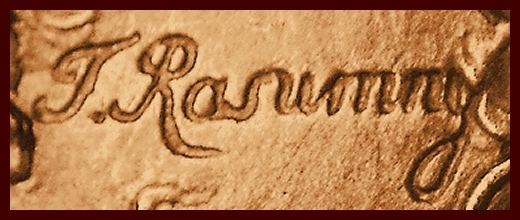
Signature of: félix rasumny